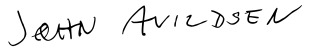
Signature of: john g avildsen